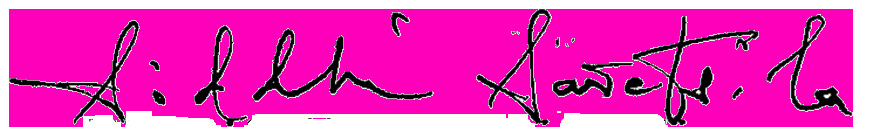
Signature of: siddhi savetsila